Question: What type of tax is indicated in the document, personal property or real estate?
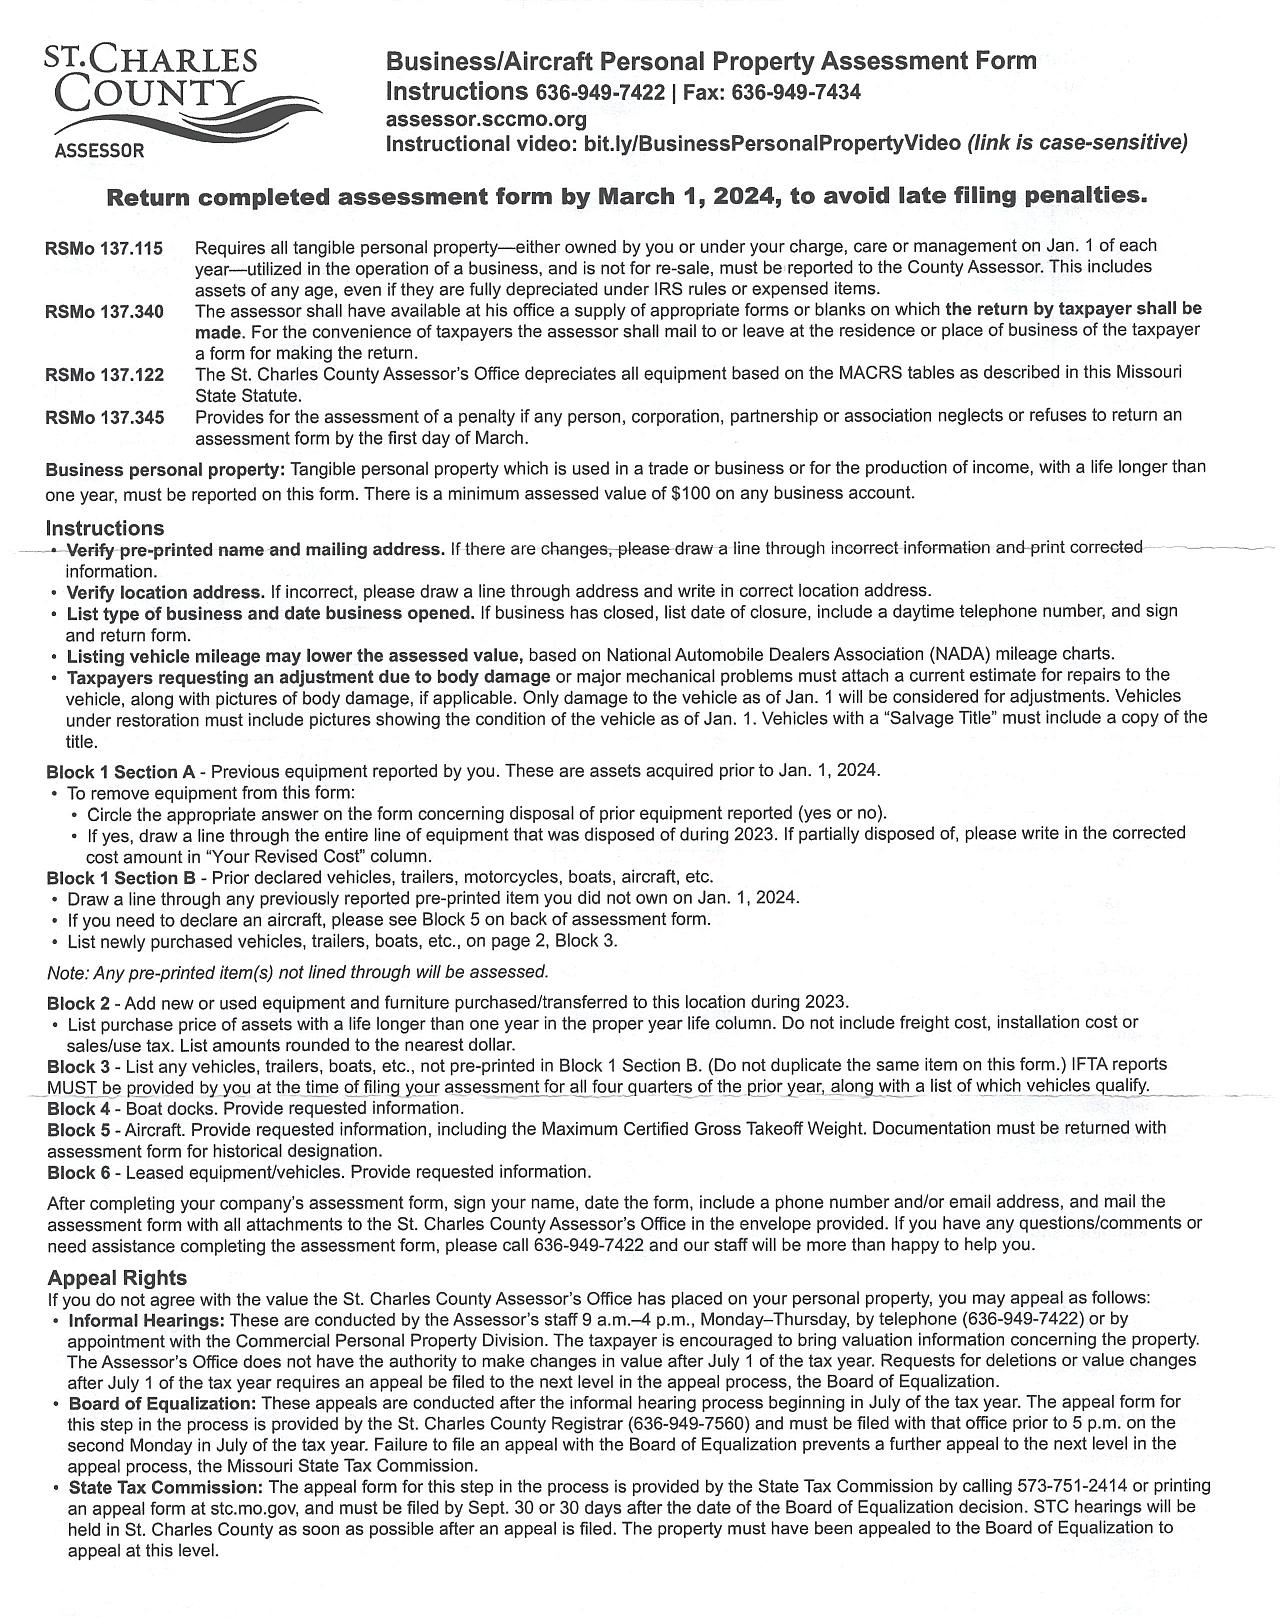
Answer: "Personal Property Tax"